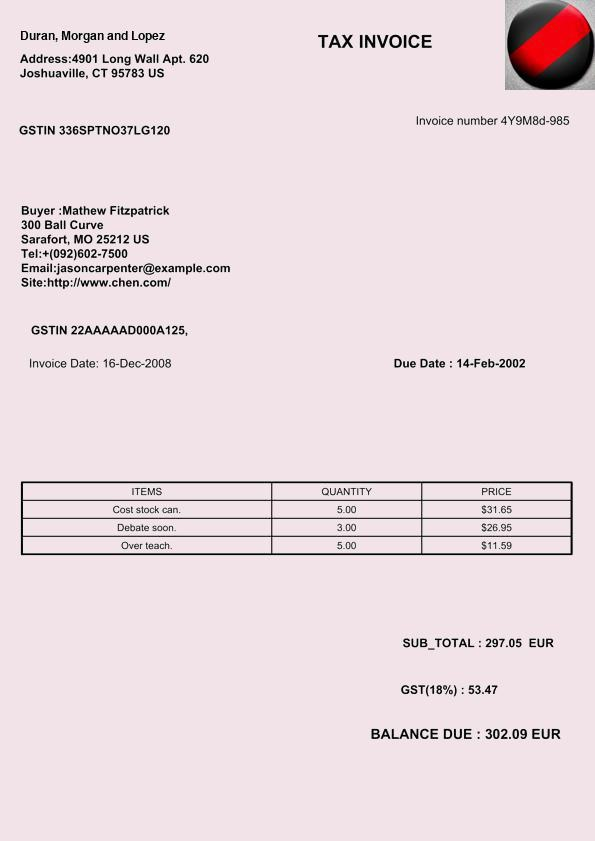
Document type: Invoice